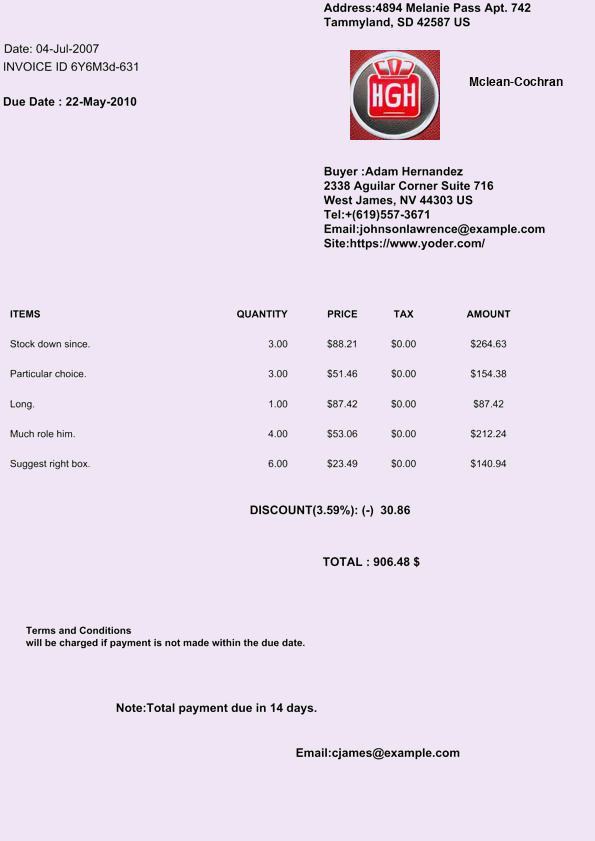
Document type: Invoice